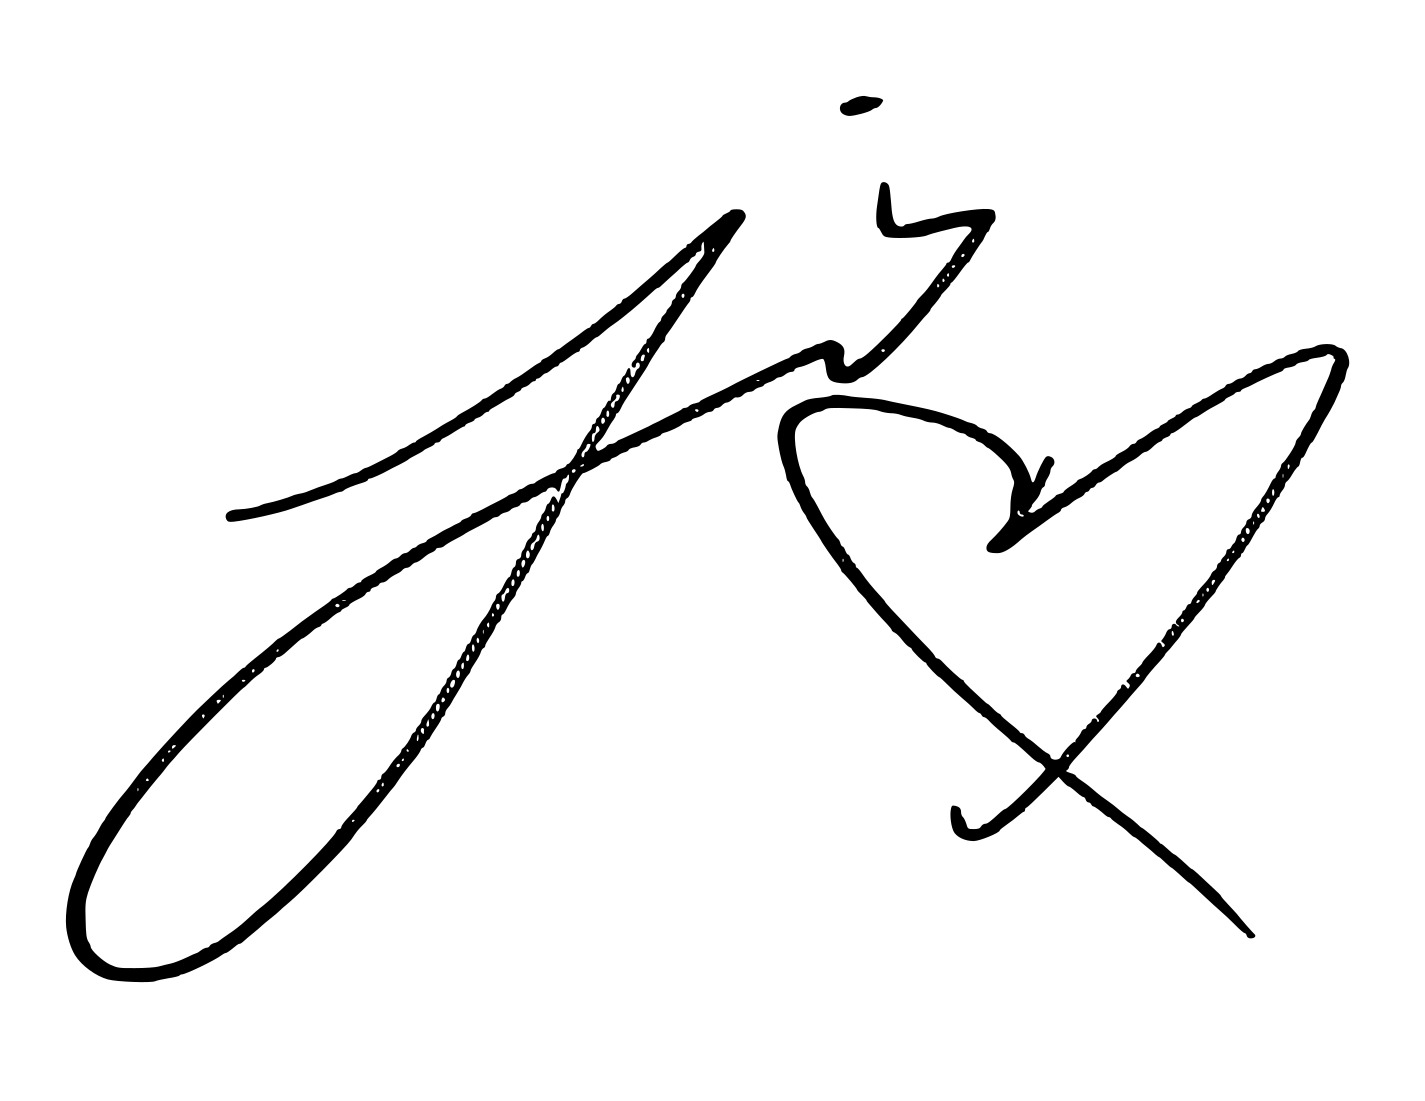
Signature of: johnny orlando